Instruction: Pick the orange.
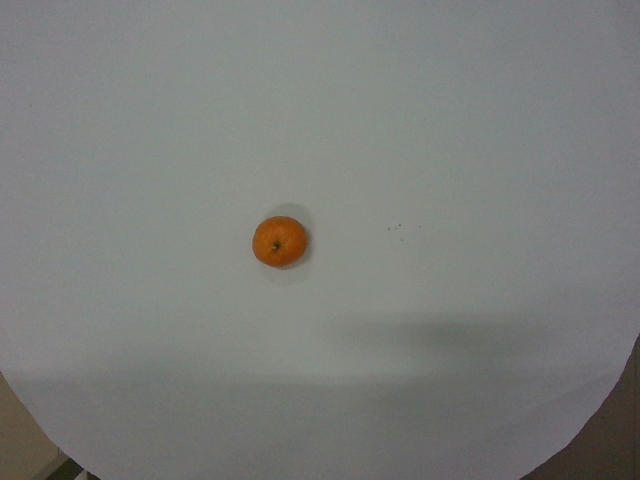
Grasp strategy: vertical